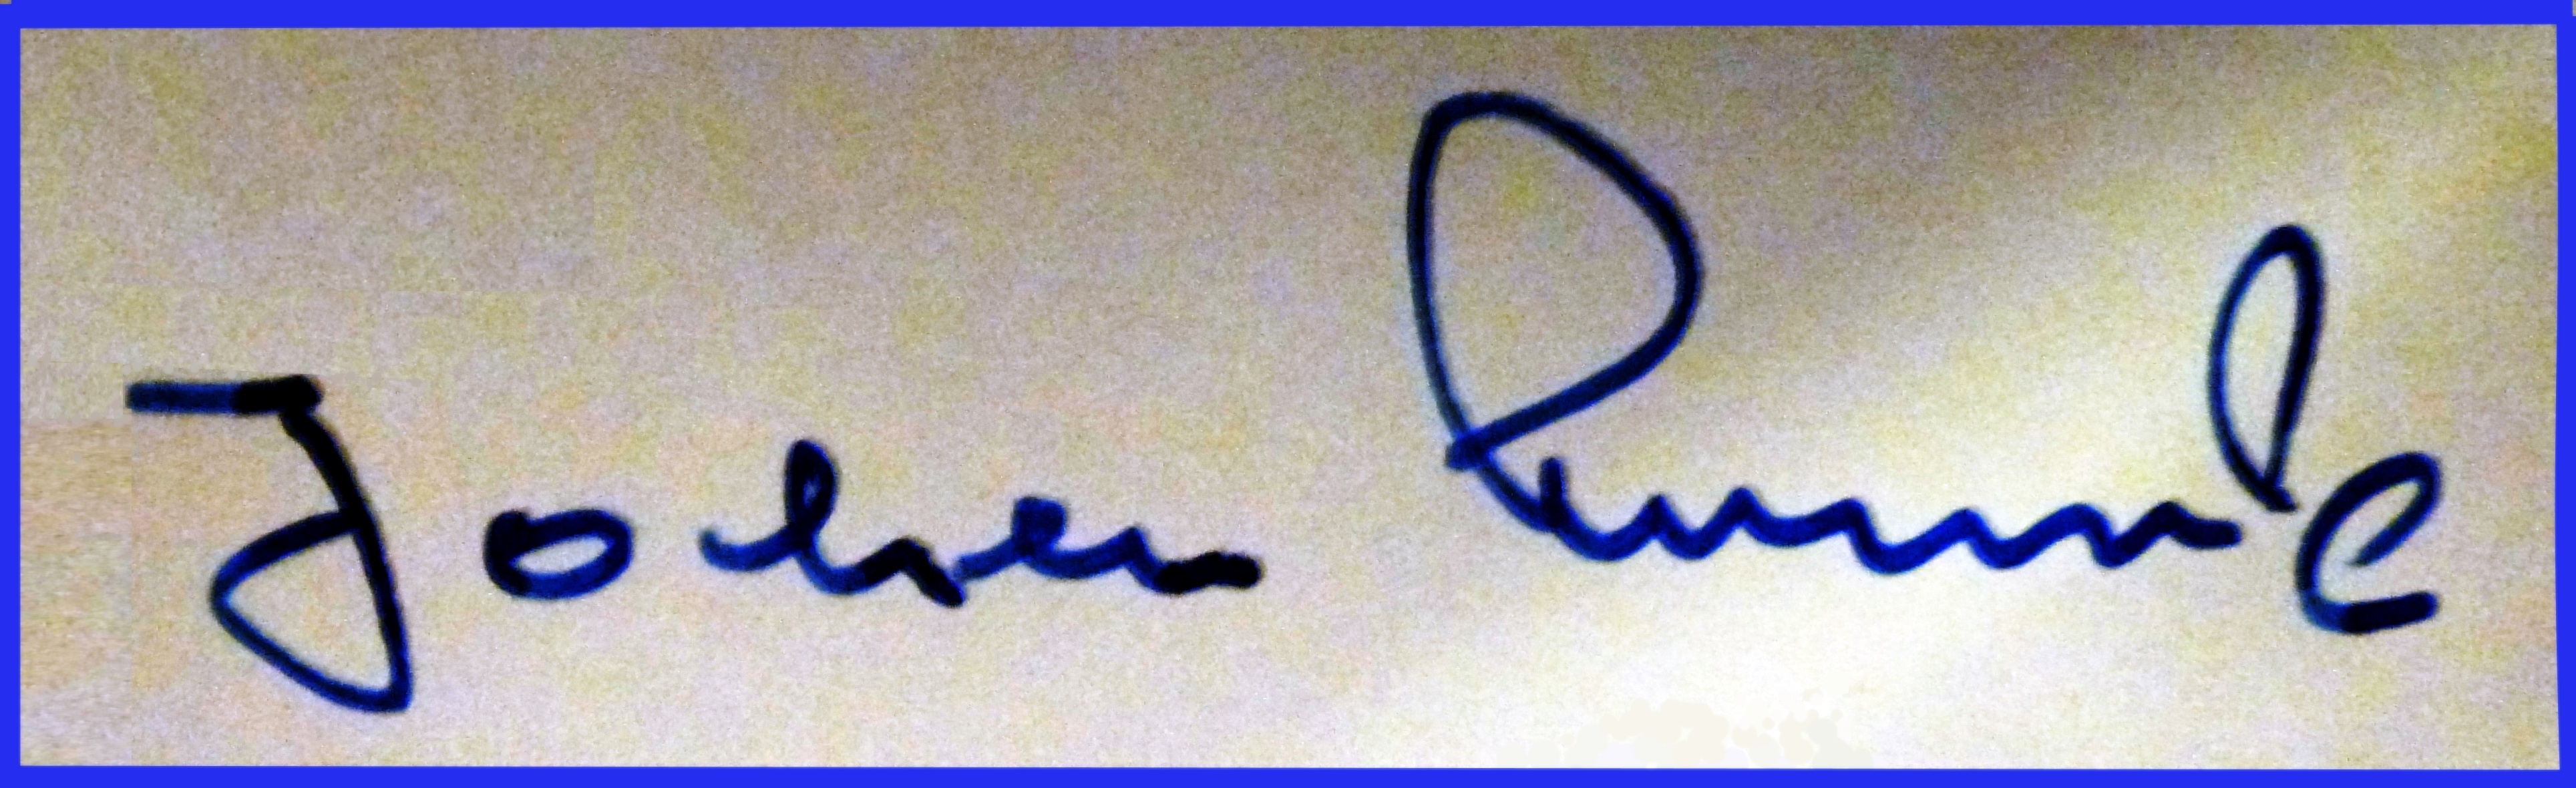
Signature of: jochen brennecke